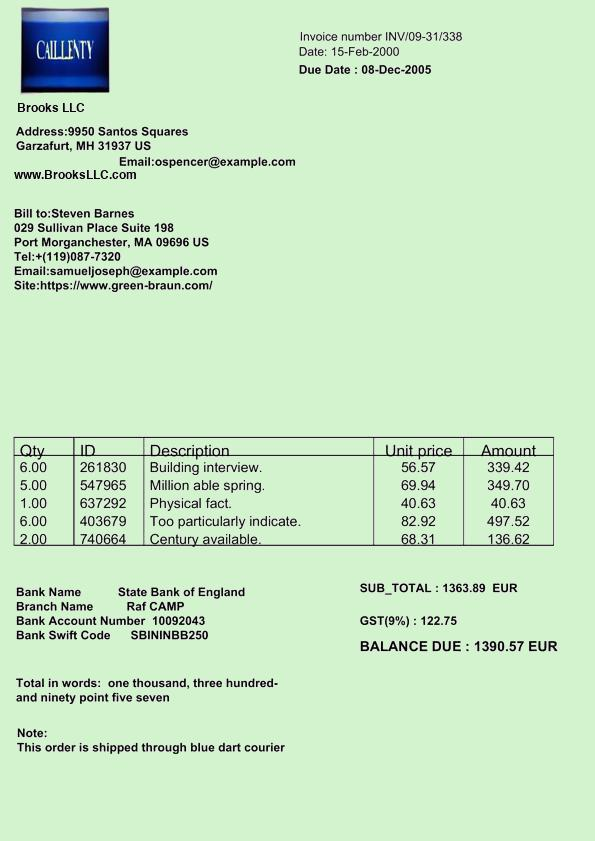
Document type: Invoice